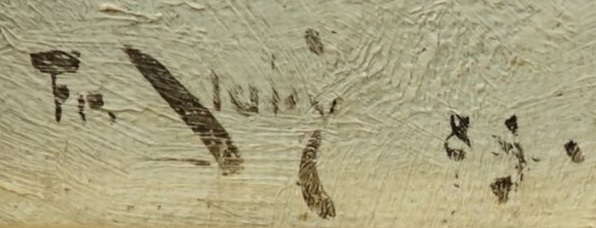
Signature of: františek slabý